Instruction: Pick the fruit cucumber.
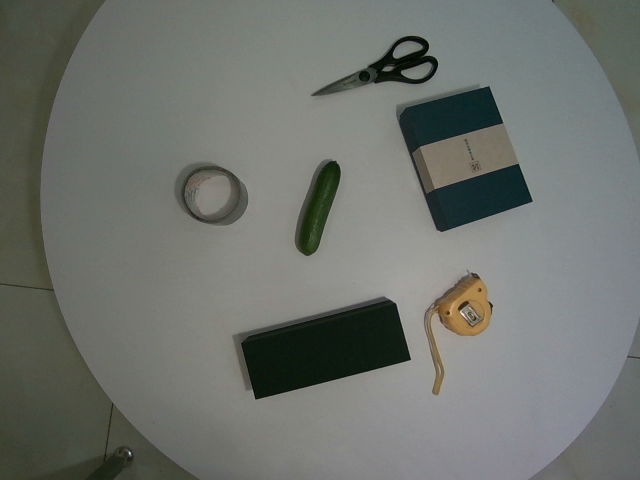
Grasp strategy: vertical